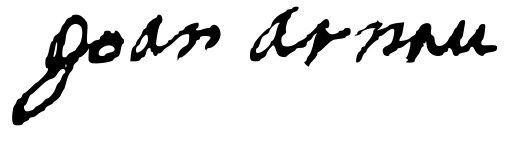
Signature of: joan arnau